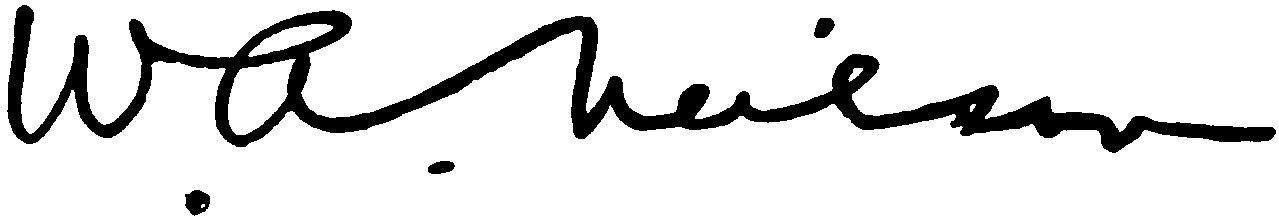
Signature of: william allan neilson